Question: What are the imaging findings?
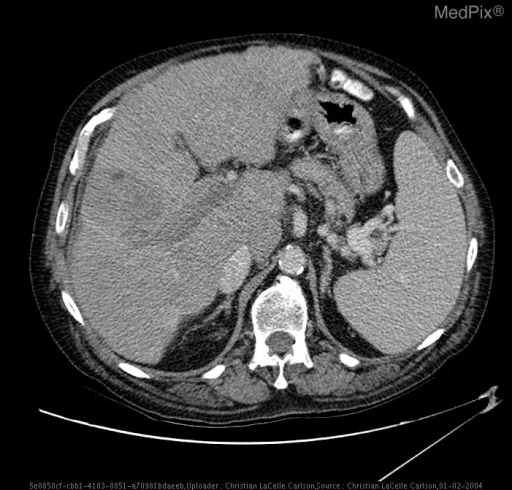
Answer: The imaging shows Near occlusive thrombosis is seen in the main portal vein with complete occlusion of the right portal vein, but trace contrast to the left portal vein.  There is no evidence of enhancement within the thrombus.  These findings suggest a bland thrombus. CT of abdomen with contrast.  Near occlusive thrombosis is seen in the main portal vein with complete occlusion of the right portal vein, but trace contrast to the left portal vein.  There is no evidence of enhancement within the thrombus.  These findings suggest a bland thrombus.  NOte the large hypodense lesion with enhancing septations in the right lobe of the liver worrisome for progression of hepatic malignancy..